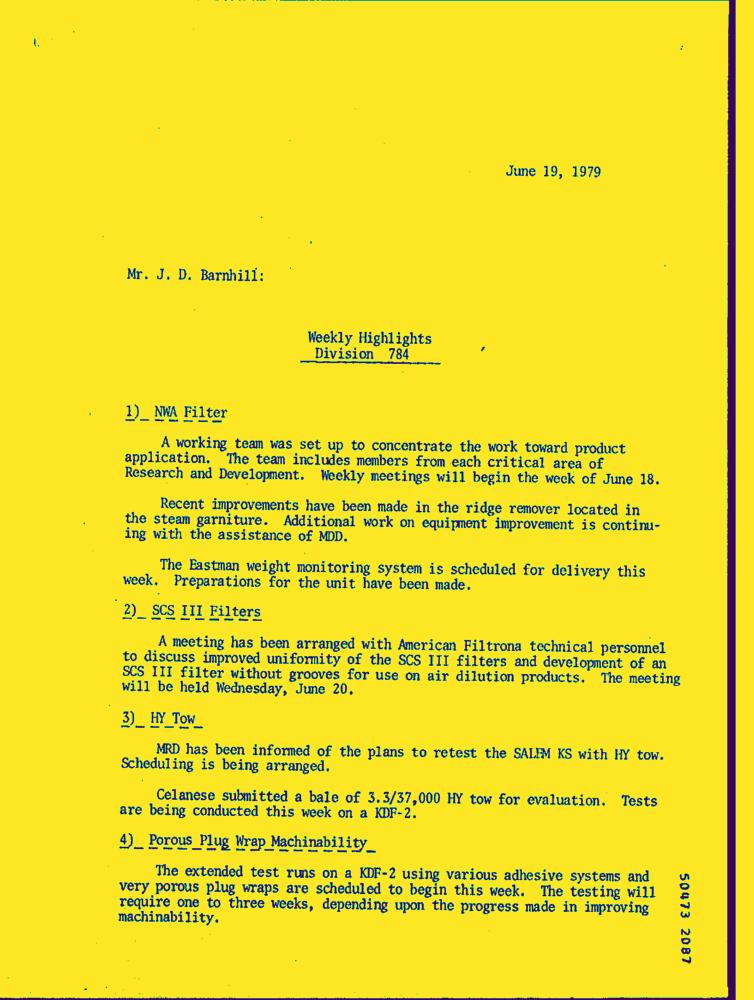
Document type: Letter-Doc